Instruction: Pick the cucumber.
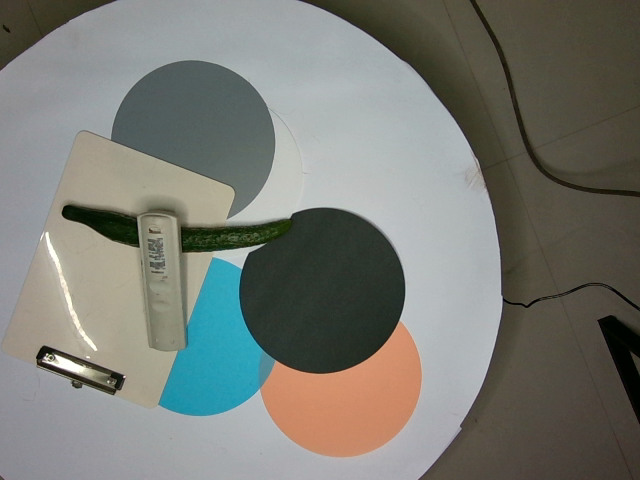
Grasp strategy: vertical